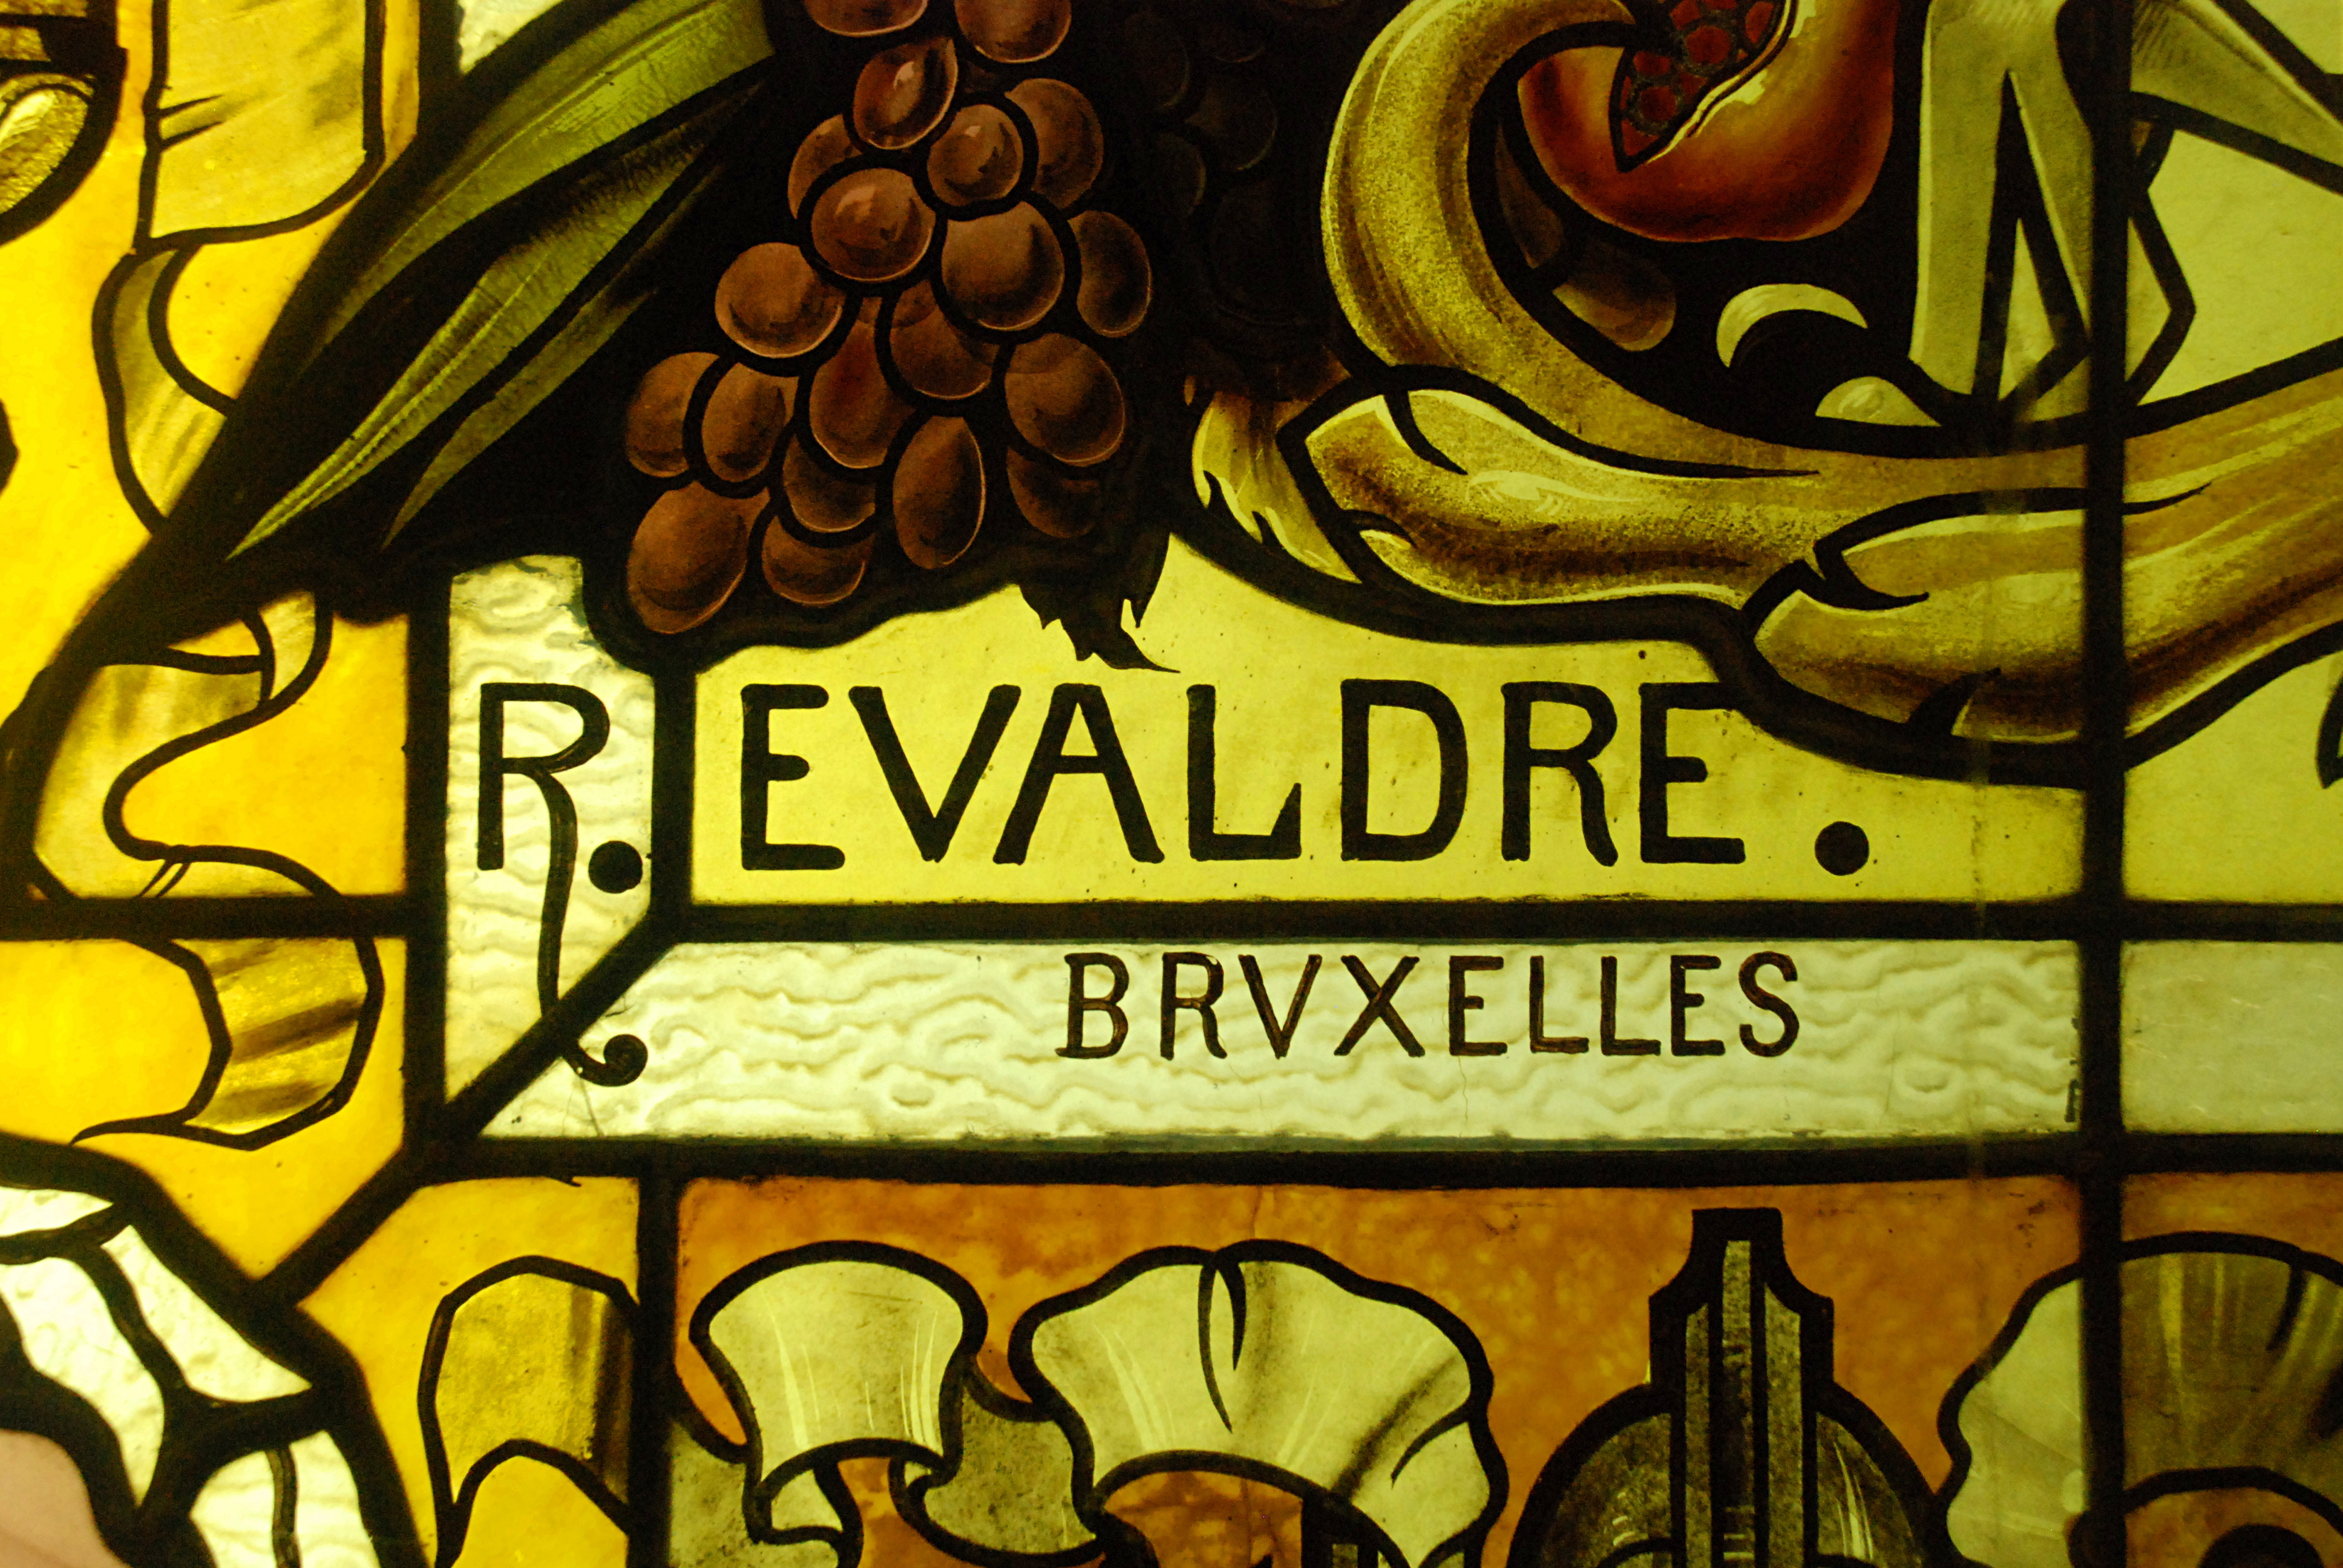
Signature of: raphaël évaldre